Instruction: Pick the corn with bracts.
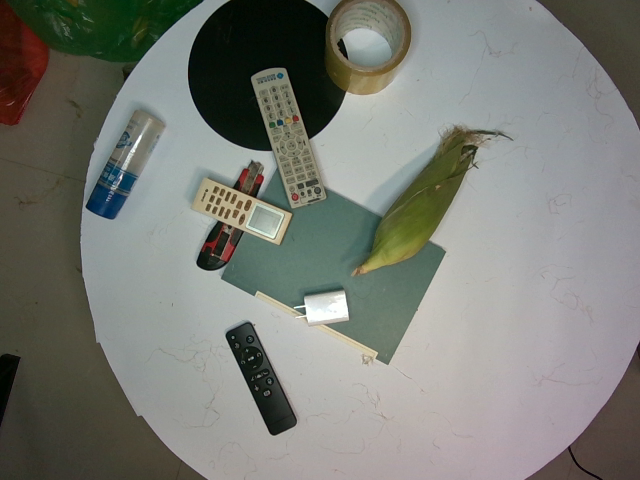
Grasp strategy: vertical